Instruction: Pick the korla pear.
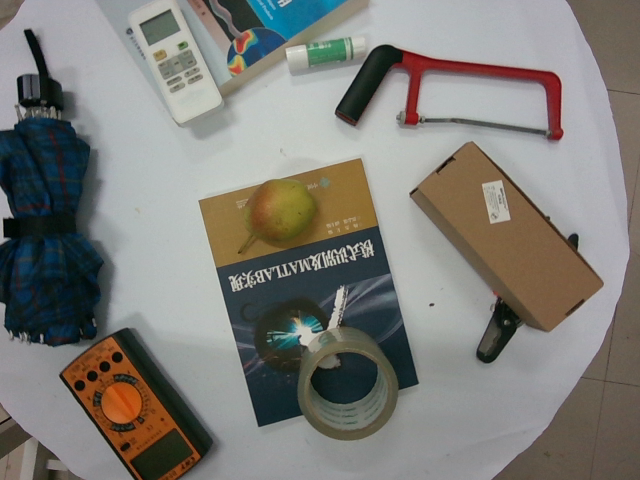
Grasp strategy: vertical